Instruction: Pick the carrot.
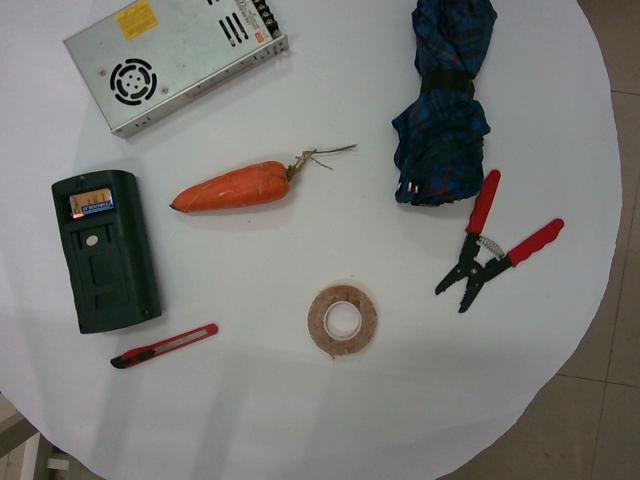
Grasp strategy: vertical